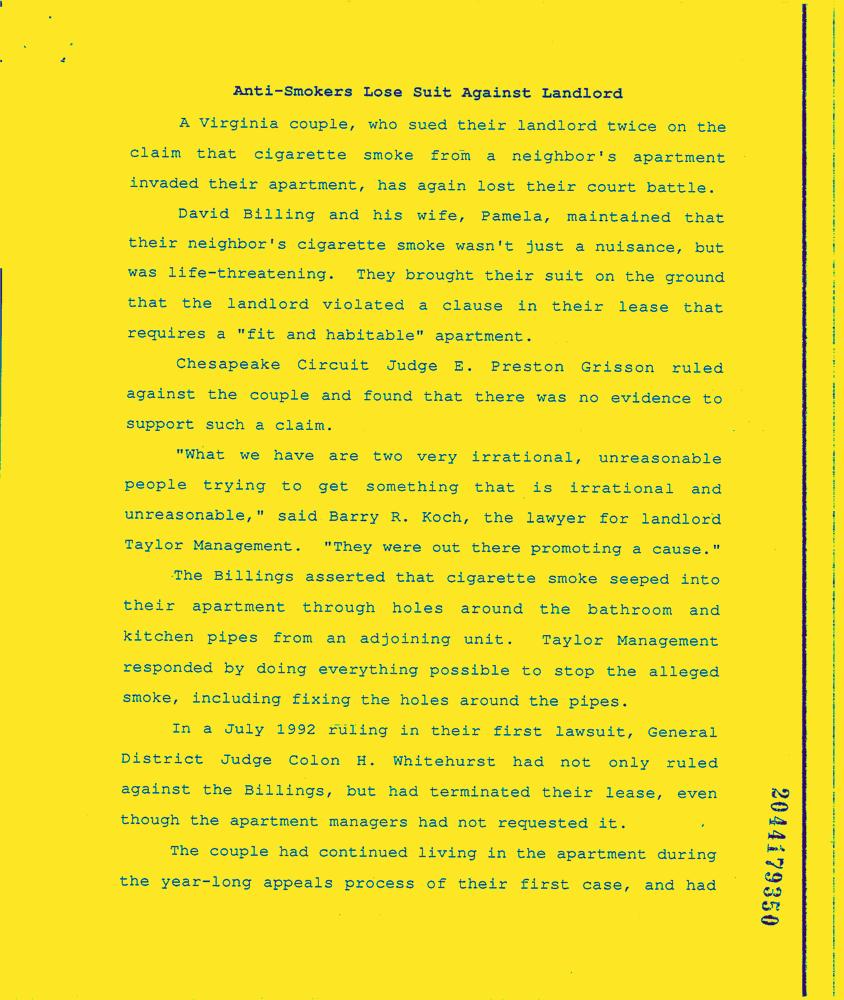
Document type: News-Article